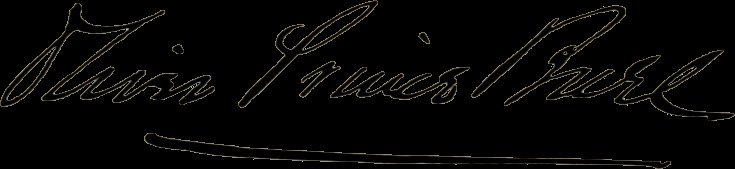
Signature of: oliver prince buel